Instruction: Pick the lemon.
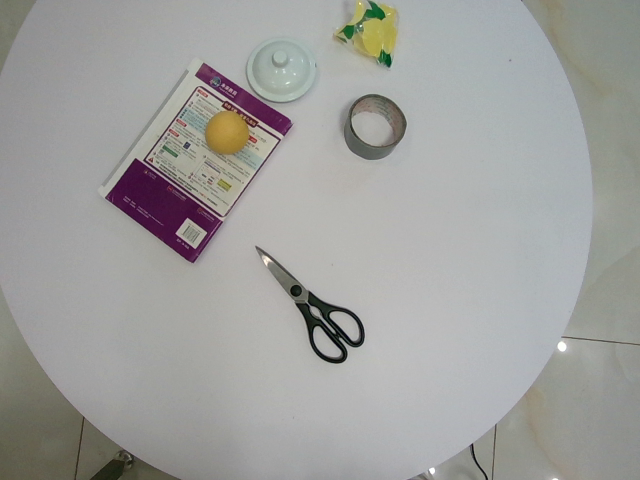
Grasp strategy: vertical